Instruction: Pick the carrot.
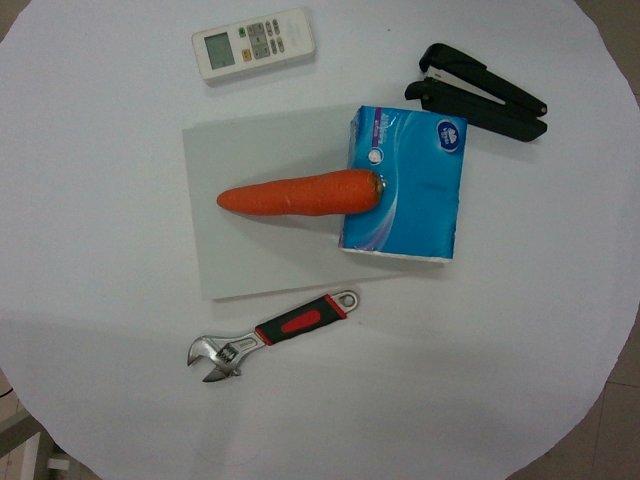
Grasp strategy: vertical